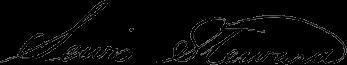
Signature of: lewis steward